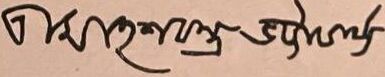
Signature of: mahesh chandra bhattacharya